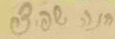
Signature of: hannah spitzer